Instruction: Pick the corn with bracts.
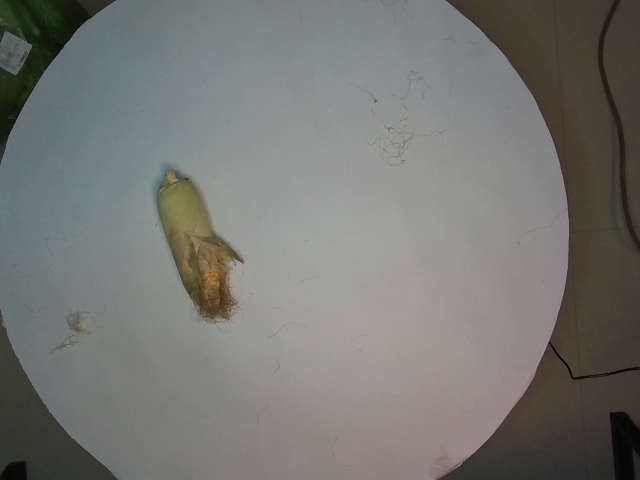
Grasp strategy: vertical